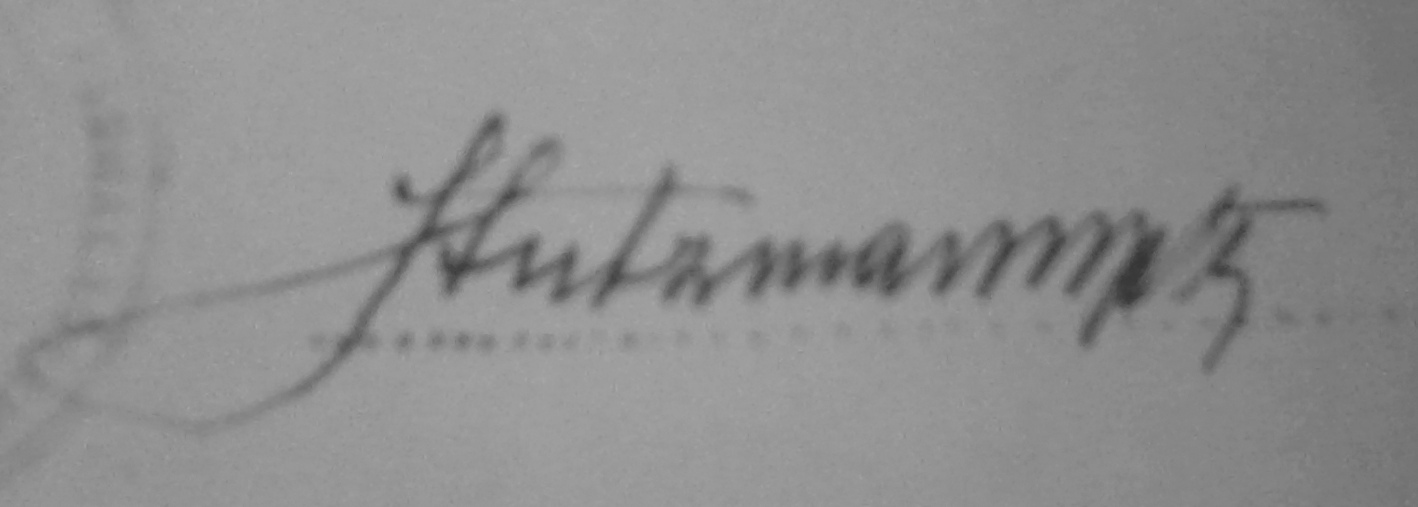
Signature of: franciszek stutzmann